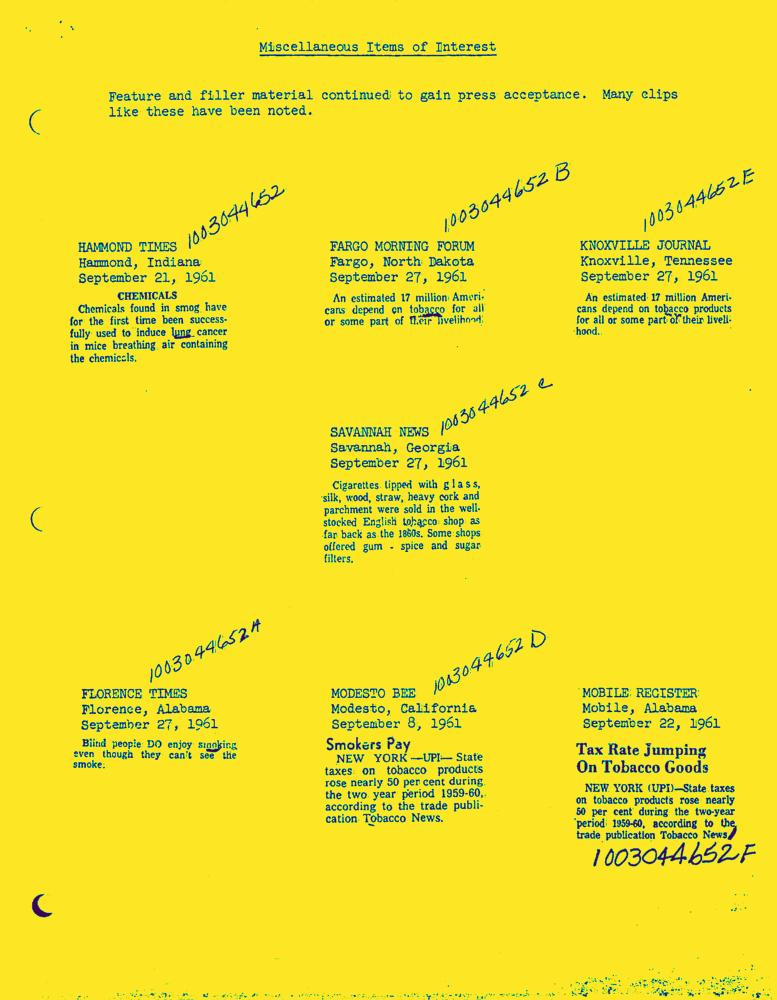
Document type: News-Article